Question: What type of tax is indicated in the document, personal property or real estate?
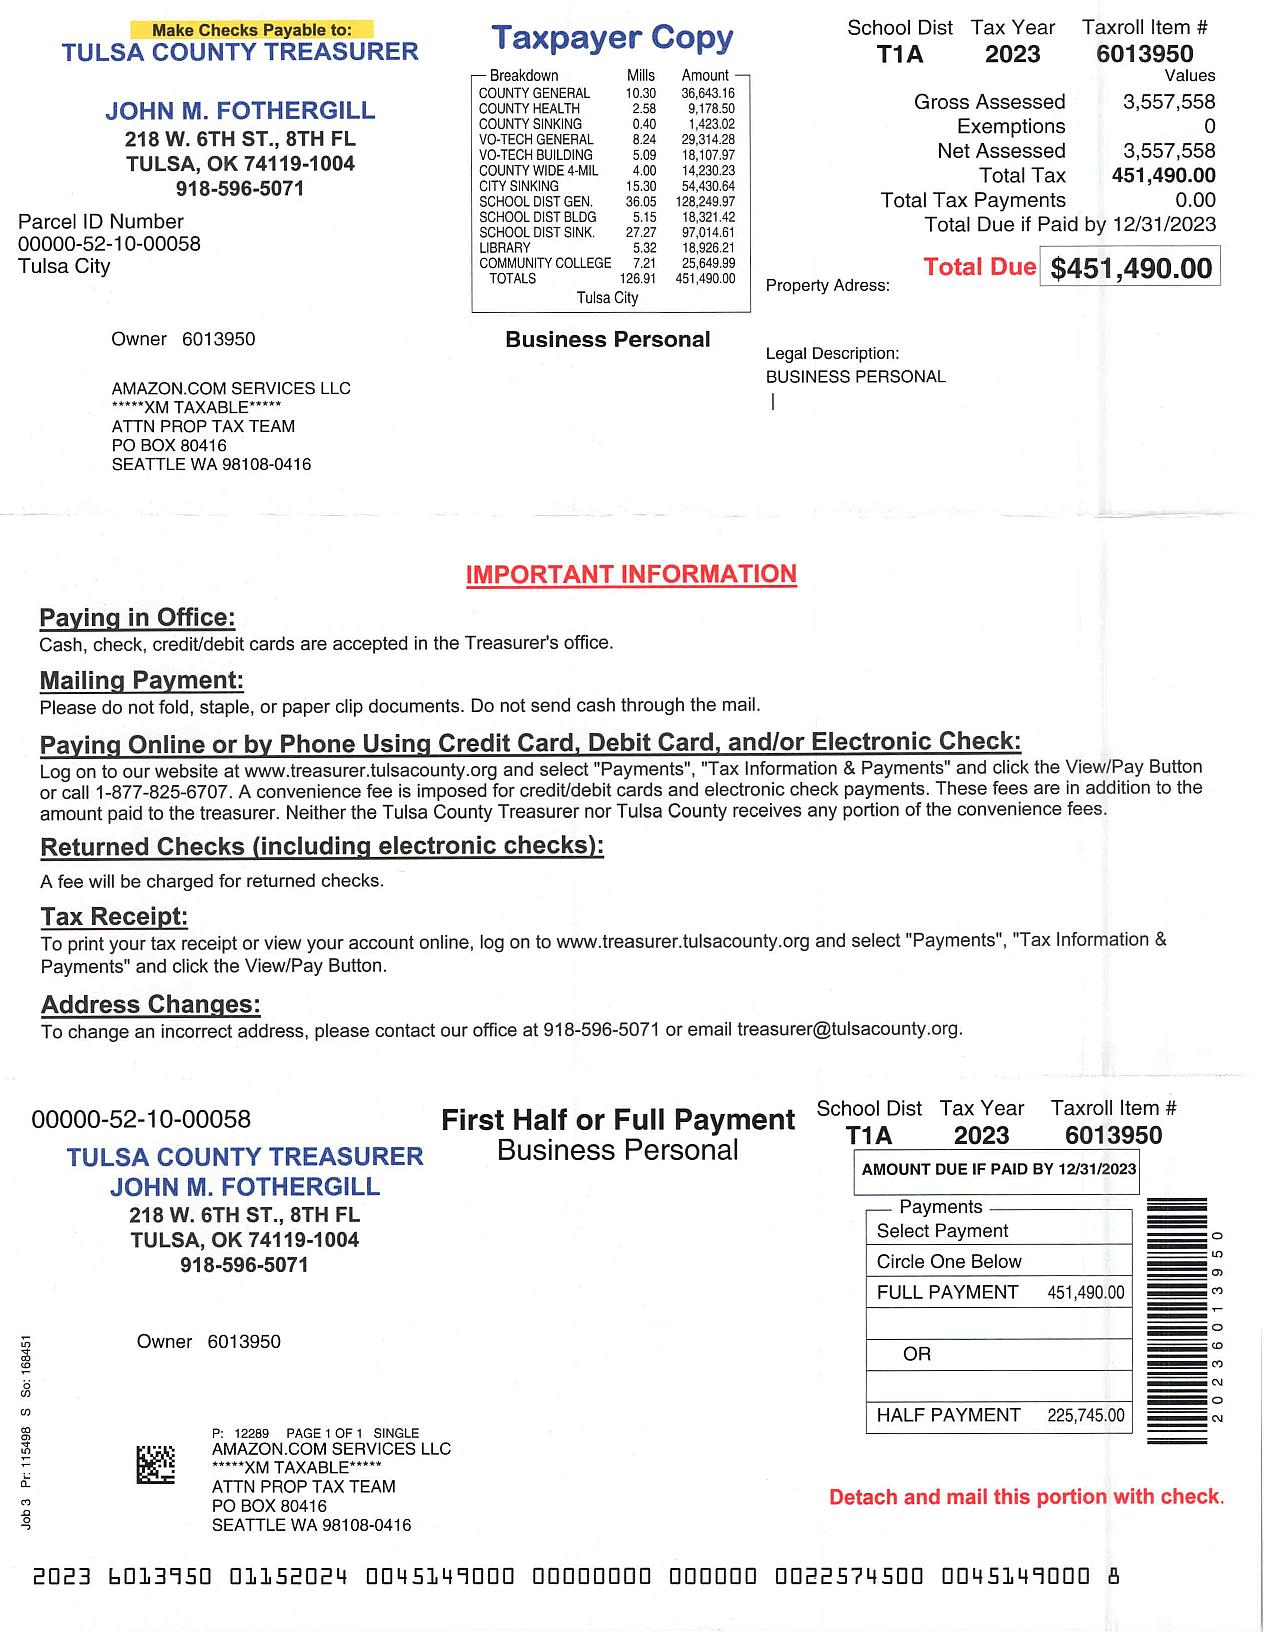
Answer: "Personal Property"